Please extract the written amount, numerical amount, recipient's name, date on the cheque, and the bank's name from the image.
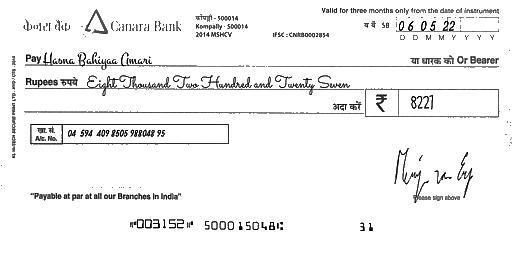
amt_in_words: Eight Thousand Two Hundred and Twenty Seven
amt_in_figures: 8227
payee_name: Hasna Bahiyaa Amari
bank_name: Canara Bank
cheque_date: 06/05/22